Patient: Female, age 19
A 19-year old female was admitted to our hospital because of a sudden onset fever and cough. She had developed the cough, fever and progression of dyspnea two days before admission. Antibiotic treatment prior to hospitalization was not effective for the clinical symptoms. She had started to smoke 20 cigarettes per day two weeks before the admission. She had a history of pollinosis, but no previous history of bronchial asthma. On admission, her temperature was 39.4  C. Auscultation revealed wheeze in the bilateral lung fields.
An arterial blood gas analysis on room air revealed a pH of 7.434, PaO2 of 58.1 torr and PaCO2 of 34.2 torr, indicating hypoxemia. A chest radiograph revealed diffuse bilateral infiltrates and pleural effusion in the right lung, as shown in Fig. 1. The patient's peripheral white blood cell (WBC) count was 18,600 cells/mm3, with 84.4% neutrophils, 11.8% lymphocytes and 1.0% eosinophils. The serum C-reactive protein was 11.5 mg/dl. Her serum immunoglobulins (Ig) were: IgG, 1048 mg/dl; IgA, 166.0 mg/dl; IgM, 199.0; IgE, 196.8 U/ml. Bronchoalveolar lavage fluid (BALF) was obtained from right B5 area on the third hospital day. The total cell count in the BALF was 98.0 x 104/ml, which contained 5.6% neutrophils, 12.0% lymphocytes and 66.6% eosinophils. The CD4/CD8 lymphocytes ratio in the BALF was 1.26. Cultures of the BALF proved negative for bacteria and fungi. A specimen obtained from transbronchial lung biopsy (TBLB) demonstrated eosinophilic infiltration with fibrin exudates into the air space and edematous alveolar walls, indicating eosinophilic pneumonia.
On the fourth hospital day, her chest radiograph and symptoms had remarkably improved without corticosteroid treatment. Her hypoxemia had been gradually improving, and her SpO2 was 97% under room air on the forth hospital day. The peripheral eosinophil count, which had been 186 cells/mm3 on admission, increased gradually to 1400 cells/mm3 on the seventh hospital day. Although the eosinophilia was prolonged over 1 month, the peripheral eosinophil count decreased to 504 cells/mm3 2 months after the development of AEP. The peripheral lymphocyte count also increased from 2195 cells/mm3 on admission to 3367 cells/mm3 on the seventh hospital day, and decreased to 2720 cells/mm3 2 months after the development of AEP. Therefore, the peripheral eosinophil count appeared to fluctuate in parallel with the peripheral lymphocyte count (Fig. 2).
The patient was discharged on the 13th hospital day. She quit smoking and has not resumed. Three months later, she continued to be asymptomatic. She reported having smoked two kinds of cigarettes. The lymphocyte stimulation tests (LSTs) for the both kinds of cigarette smoke extract were negative.
A cytokine analysis of the serum was performed on admission and on the 13th hospital day, and a cytokine analysis of the BALF was performed on the third hospital day (Fig. 3). The levels of IL-6, IL-5, IL-4, regulated on activation, normal T cell expressed and secreted (RANTES) and eotaxin in the serum on admission were 28.7 pg/ml, 2590 pg/ml, 98.5 pg/ml, 20000 pg/ml and 171 pg/ml, respectively. The cytokine analysis of the serum performed on the 13th hospital day revealed that the levels of IL-6, IL-5, IL-4 and eotaxin had decreased to 1.0 pg/ml, <5.0 pg/ml, 71.9 pg/ml and 104 pg/ml respectively, but that RANTES had increased to 78900 pg/ml. The levels of IL-6, IL-5, IL-4, RANTES and eotaxin in the BALF were 19.4 pg/ml, 883 pg/ml, 6.0 pg/ml, 42.1 pg/ml and 59.3 pg/ml, respectively. The levels of all cytokines in the BALF were lower than those in the serum obtained on admission. In particular, the level of RANTES in the BALF was much lower than that in the serum.
Keywords: acute eosinphilic pneumonia, cigarette smoking, rantes
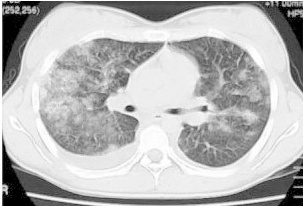
Image caption: Chest X-rays and CT scans. B. A chest CT on admission showed diffuse ground-glass opacification in the right lung, patchy opacification in the left lung, and a small amount of pleural effusion in the right lung, consist with the opacification on chest X-ray.